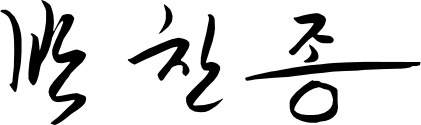
Signature of: park chan jong